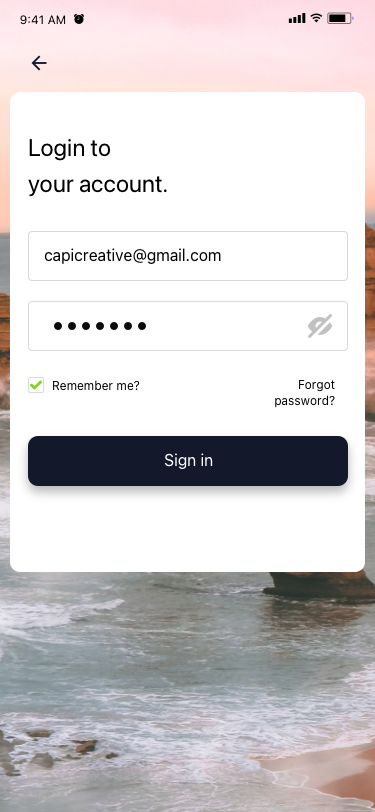
Text in this UI design:
capicreative@gmail.com
Sign in
Remember me?
Forgot password?
Login to
your account.
UI Text/Heading/H4/Hightlight
UI Text/Heading/H5/Brandcolor
9:41 AM